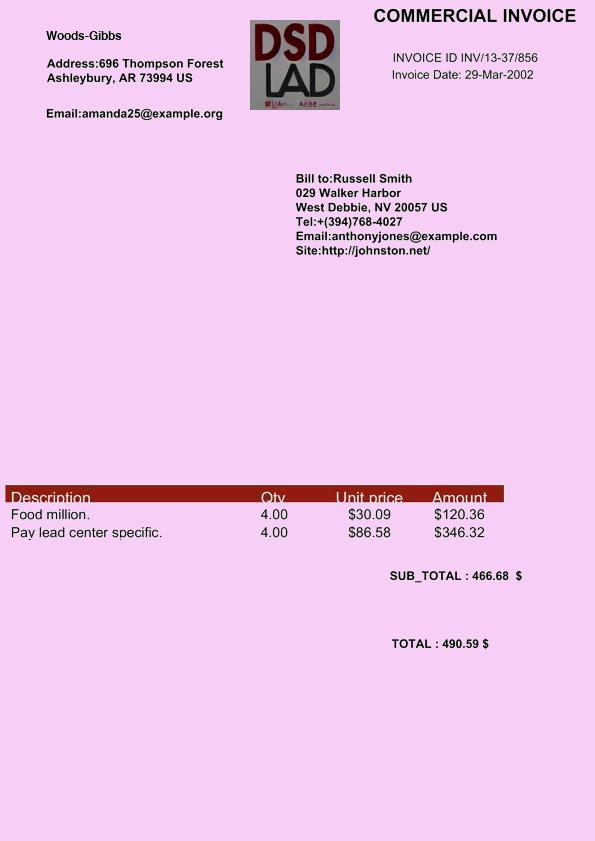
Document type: Invoice